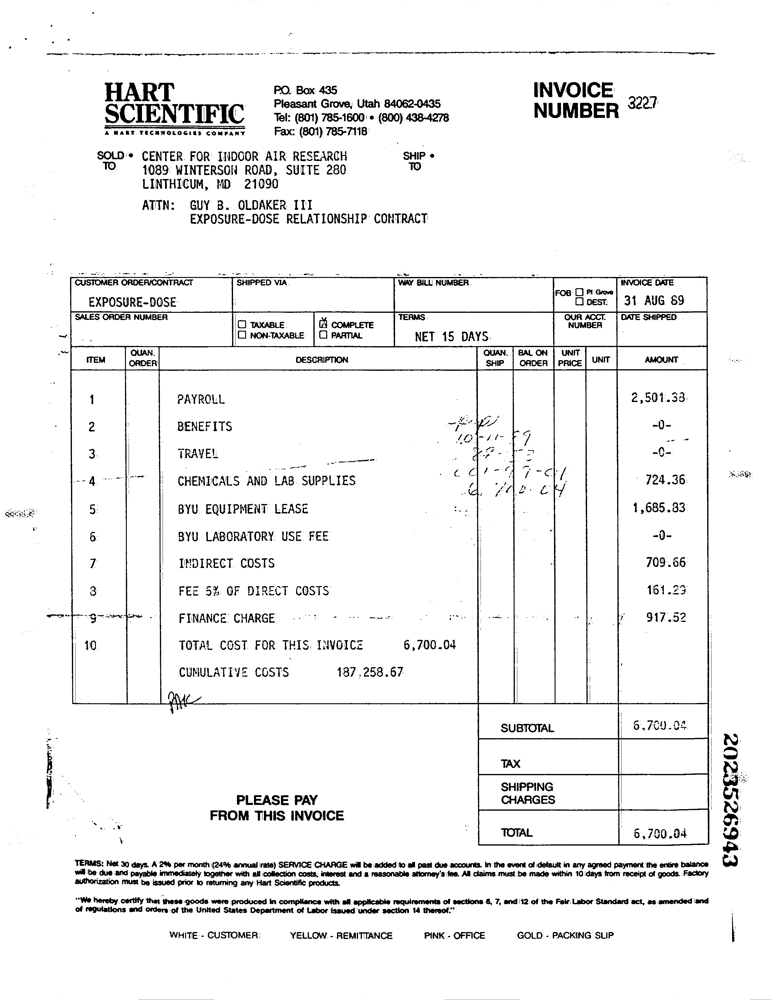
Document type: Invoice